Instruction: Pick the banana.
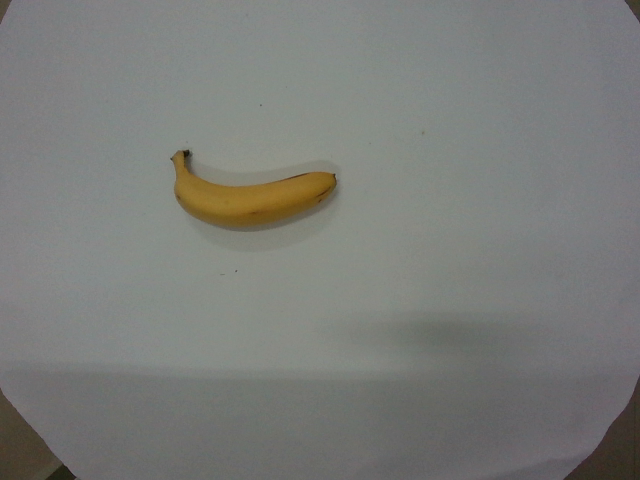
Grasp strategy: vertical